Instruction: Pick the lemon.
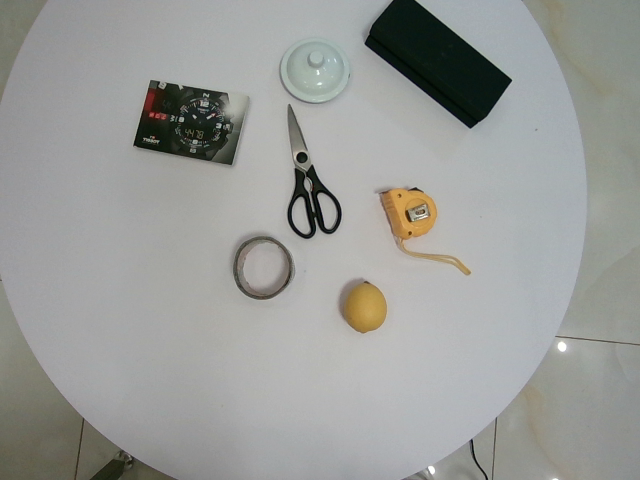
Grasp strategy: vertical